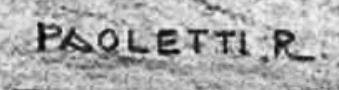
Signature of: rodolfo paoletti